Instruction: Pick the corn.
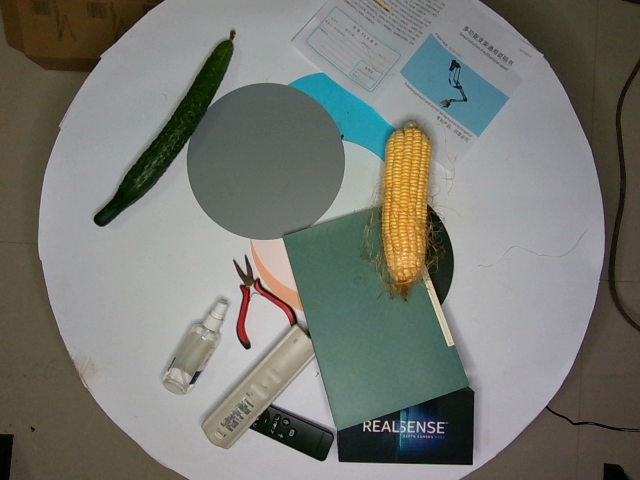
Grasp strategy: vertical